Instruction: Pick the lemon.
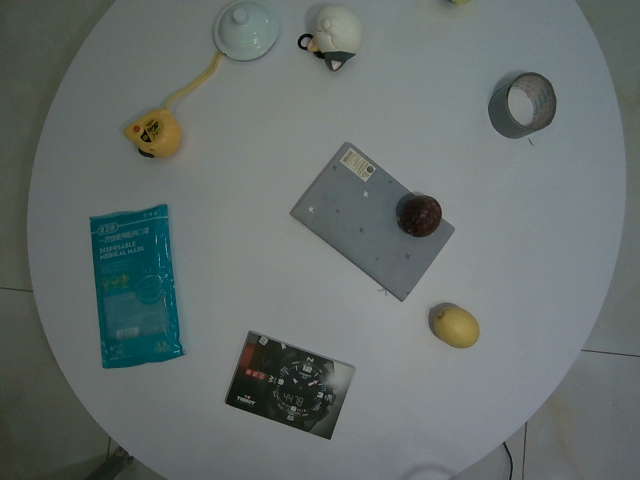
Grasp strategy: vertical